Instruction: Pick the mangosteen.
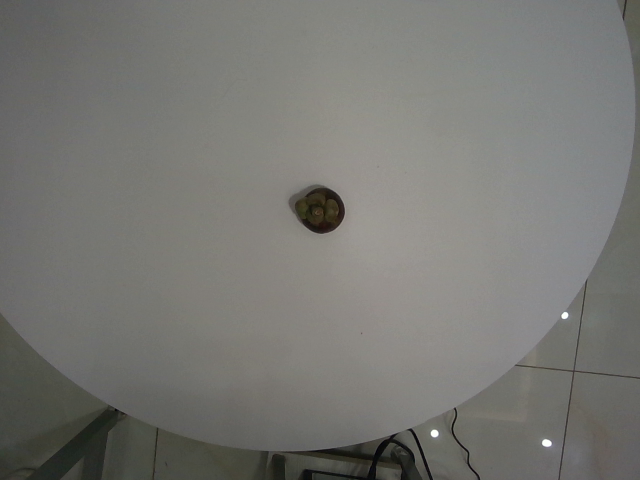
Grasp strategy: vertical